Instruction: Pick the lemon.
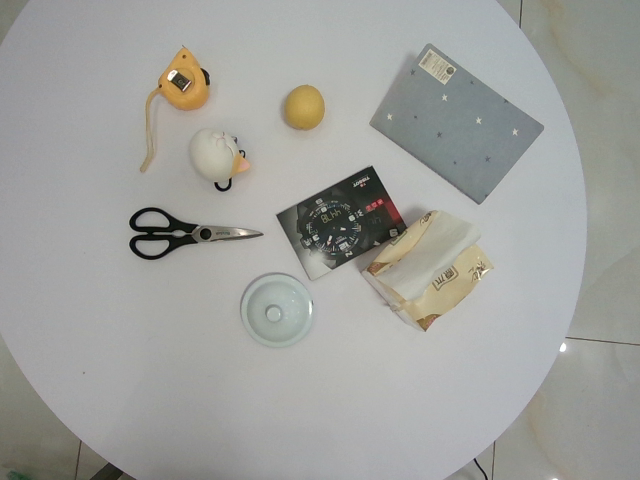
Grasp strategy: vertical